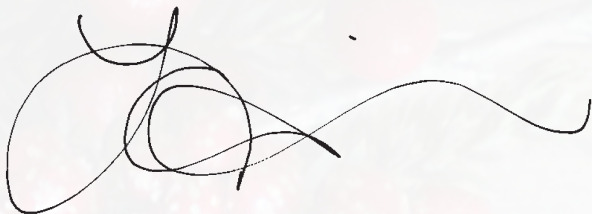
Signature of: latrice walker